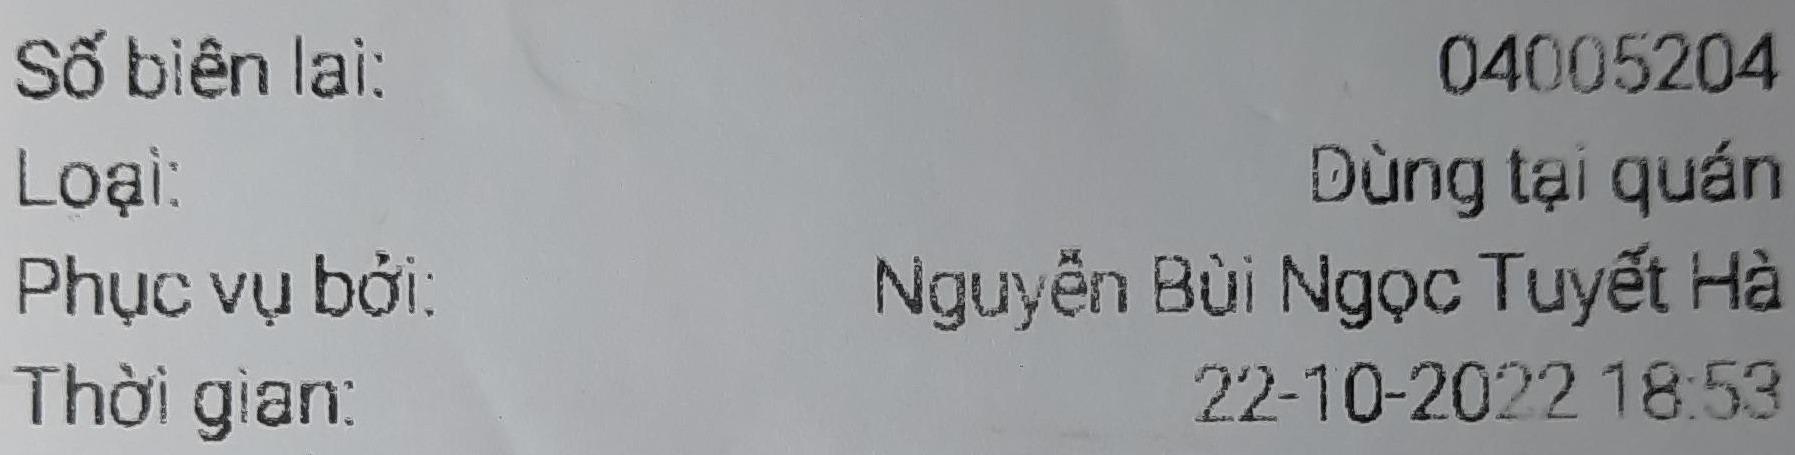
Số biên lai: 04005204
Loại: Dùng tại quán
Phục vụ bởi: Nguyễn Bùi Ngọc Tuyết Hà
Thời gian: 22-10-2022 18:53